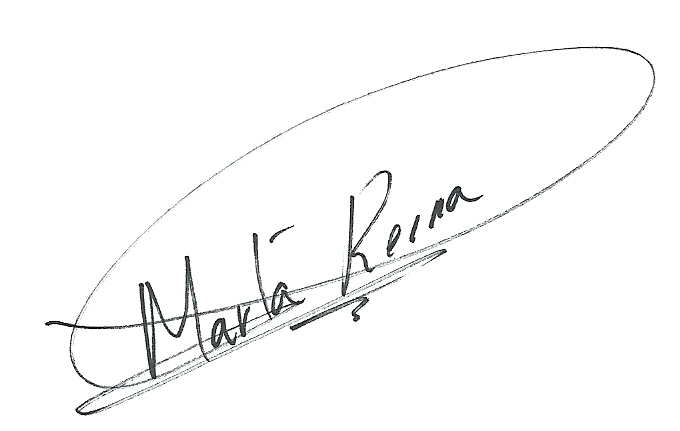
Signature of: marta reina izquiano